Question: Explain the disease:
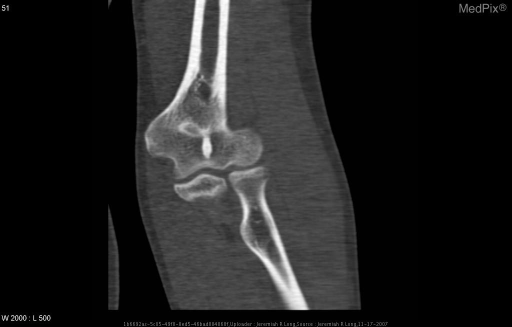
Answer: The disease is discussed as: Etiology of enostosis is unknown.  Usually it is an asymptomatic lesion that is incidentally found but may become dynamic and change (ie. appear, disappear, grow, diminish in size).  In its dynamic phase, it can produce increased uptake of radionuclide on bone scan.  It may occur in any bone but the most frequently in the pelvic bones, the proximal femur, and the ribs. Histologic examination shows circumscribed foci of compact bone in the  spongiosa.

Radiologic findings:  1.  single or multiple intraosseous sclerotic areas  2.  alignment along the long axis of the trabecular architecture  3.  homogeneous  4.  usually negative bone scan (see above)

Clinical Manifestations:  Usually asymptomatic

Differential Diagnosis:  1.  enostosis, bone island  2.  osteoblastic bone metastasis (should show uptake on bone scan; often multiple lesions) 3. fibrous dysplasia  4. liposclerosing myxofibrous tumor (a benign lesion, frequently located at the femoral neck) 5. sclerosing hemangioma of bone

Treatment: 	no treatment necessary